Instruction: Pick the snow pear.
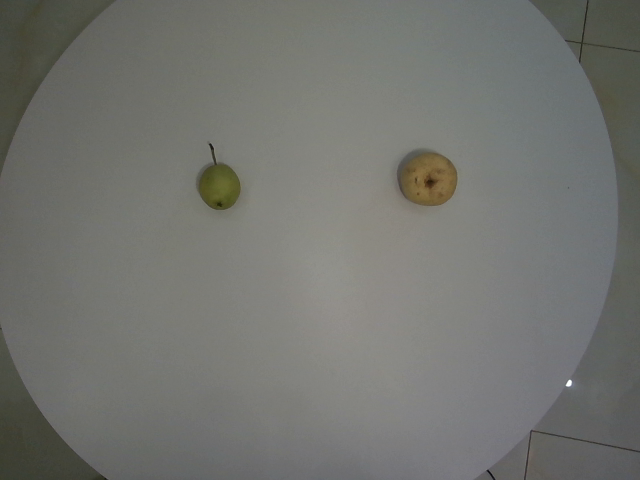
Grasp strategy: vertical